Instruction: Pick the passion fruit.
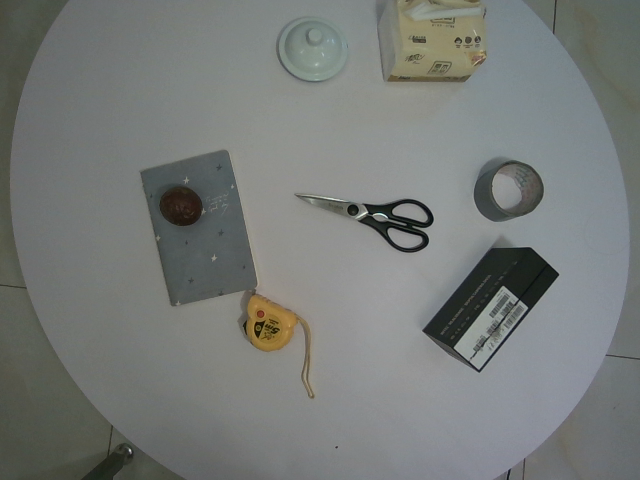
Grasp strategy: vertical